Question: What appears to be the issue?
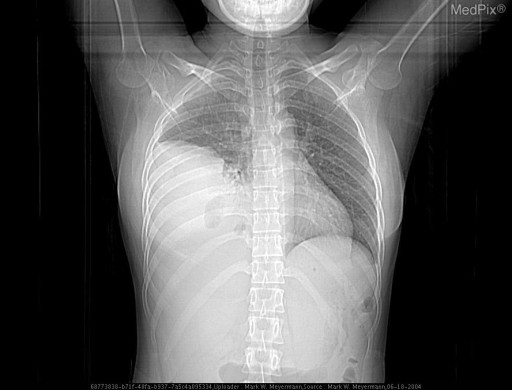
Answer: The findings suggest CT without----There is a 12 x 9 x 10cm mass in the base of the right lung. There is some mass effect on the mediastinal structures, shifting them to the left.  The mediastinal structures are poorly visualized, however, on this non-contrast study. The cardiac fat plane appears to be intact.  There is no significant mediastinal lymphadenopathy demonstrated.  There is a moderate-sized right pleural effusion.
CT with----Axial images were obtained through the thorax demonstrating a large highly vascular right lower thoracic mass.  The mass causes mild left shift with mediastinal structures and has enlarged slightly compared to the prior CT. It is unclear whether the mass originates from the parenchyma or from the chest wall.  There is complete collapse of the right lower lobe and right middle lobe, with a right pleural effusion.  There is no mediastinal adenopathy or additional pulmonary lesions.). Malignant embryonal rhabdomyosarcoma of the right lung.. The patient might have a history of 26-year old shortness-of-breath walking one flight of stairs for roughly twenty yards. 5 years ago she was diagnosed with a bulky embryonal rhabdomyosarcoma of her right hand. She received 5400 cGy to the area and hoping to gain local control.  She did have local recurrence and required amputation in 2001 when the locally recurrent tumor became bulking and had uncontrolled bleeding..